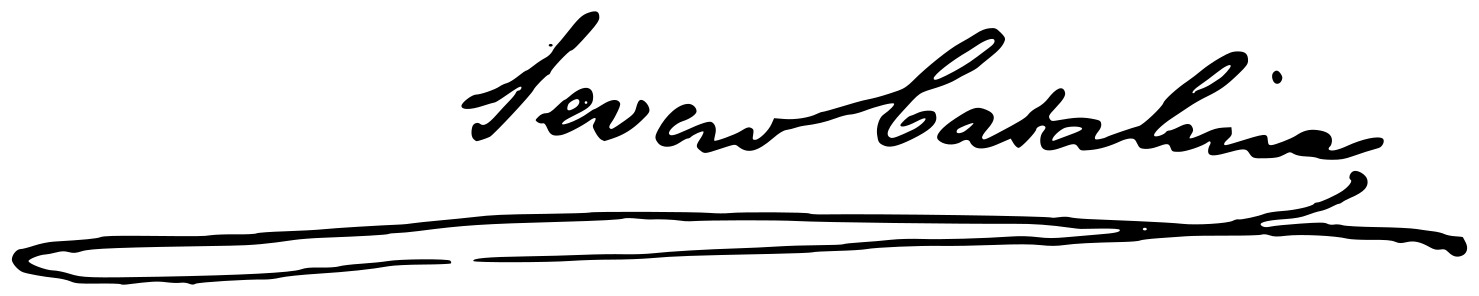
Signature of: severo catalina